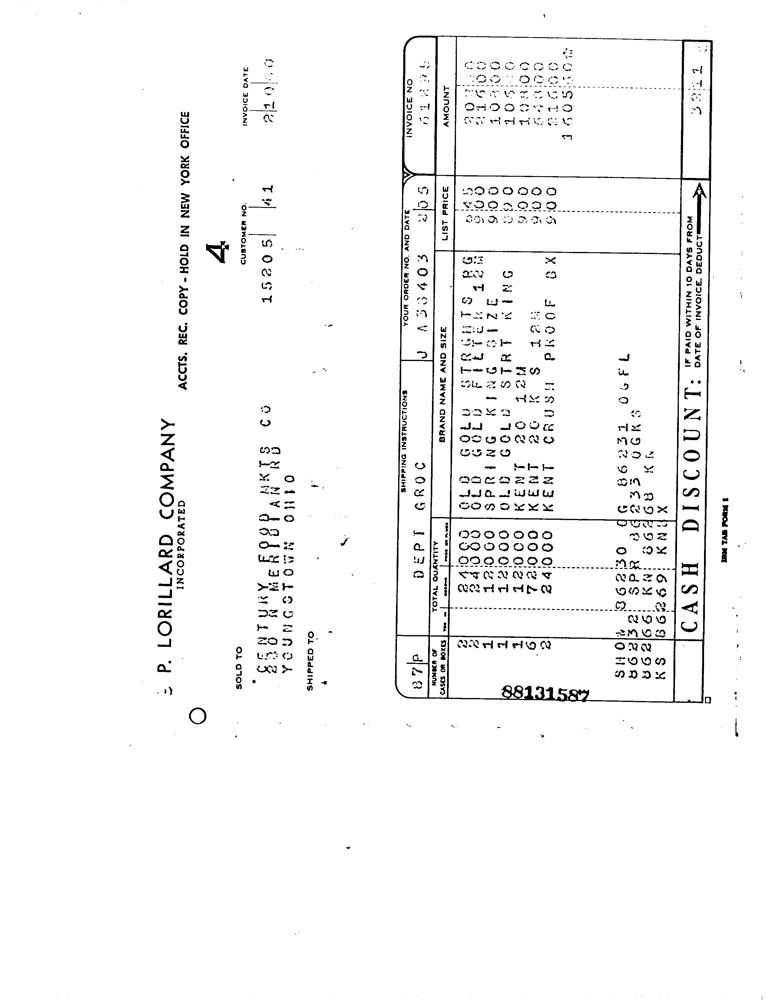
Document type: Invoice